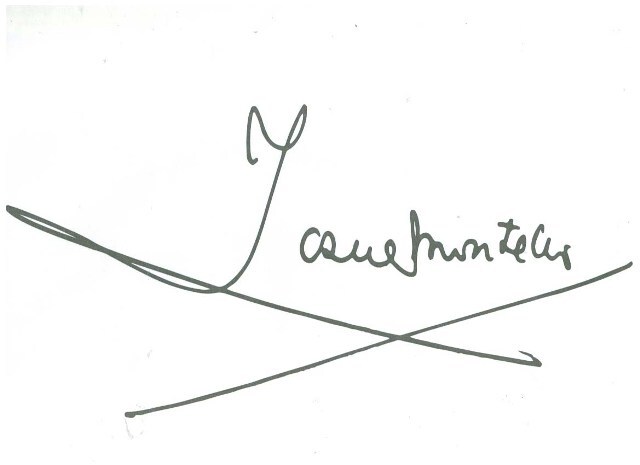
Signature of: josué montello